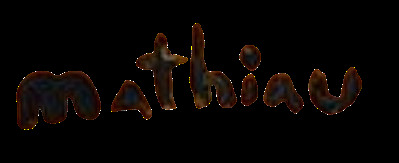
Signature of: q135183919